Question: Describe the condition in detail:
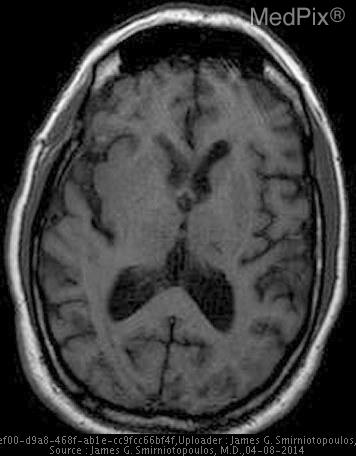
Answer: The disease is discussed as: We have all heard of "left brain - right brain" - a general concept that each cerebral hemisphere has specific duties, responsibilities, and talents.  One of the most important of these is "lateralization" of speech functions to the "dominant" cerebral hemisphere.

The "gold standard" for lateralization of motor speech function is the "Wada test". This is performed by an injection into the carotid artery of sodium amobarbital - if speech functions are depressed, you have injected the "speech dominant" hemisphere.

This procedure was first documented by Dr. Juhn Atsushi Wada, a Japanese-Canadian Neurosurgeon born in 1924; and, it is named for him - the Wada Test.
Sources - http://www.ncbi.nlm.nih.gov/entrez/query.fcgi?cmd=Retrieve&db=PubMed&list_uids=11624159&dopt=Abstract, http://www.whonamedit.com/doctor.cfm/3132.html, http://www.epilepsy.com/epilepsy/surgery_wada.html

Lesions of the speech-dominant hemisphere may produce combinations of"
•  Broca Expressive (motor) aphasia - http://www.ncbi.nlm.nih.gov/entrez/query.fcgi?itool=pubmed_Abstract&db=pubmed&cmd=Display&dopt=pubmed_pubmed&from_uid=16881250
•  Wernicke Receptive (sensory) aphasia - http://www.ncbi.nlm.nih.gov/entrez/query.fcgi?cmd=Search&db=PubMed&term=wernicke+sensory+aphasia&tool=QuerySuggestion

Many researchers are trying using fMRI to replace the arterial injection used for the Wada test.  Source - http://www.pubmedcentral.nih.gov/articlerender.fcgi?artid=321227

The Wada test may be inconclusive, since some patients need and use both hemispheres for speech function.  In addition, there are differences in the lateralization of speech function for languages learned later in life.  Source - http://www.ncbi.nlm.nih.gov/entrez/query.fcgi?itool=pubmed_DocSum&db=pubmed&cmd=Display&dopt=pubmed_pubmed&from_uid=2917285, http://www.ncbi.nlm.nih.gov/entrez/query.fcgi?itool=pubmed_Abstract&db=pubmed&cmd=Display&dopt=pubmed_pubmed&from_uid=1944849